Question: Describe the condition in detail:
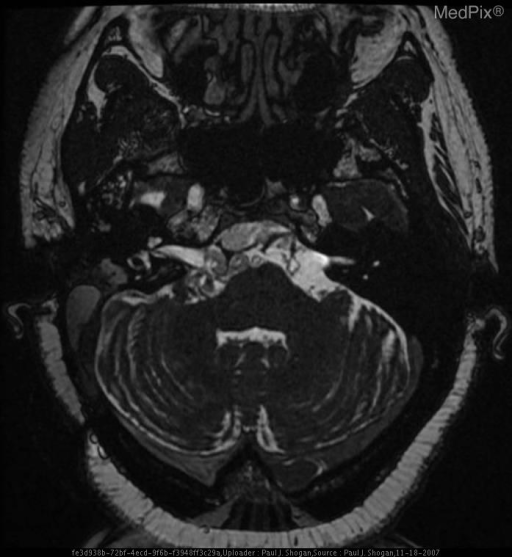
Answer: The disease is discussed as: Lesions/Condition: Epidermoid Tumor

Discussion:

Epidermoid tumors typically occur between the ages of 20 and 60, with the peak incidence in the fourth decade, affecting both men and women equally.

Intracranial epidermoid tumors are congenital inclusion cysts that comprise 1% of primary intracranial neoplasms.  They are thought to arise from the enclosure of ectodermal elements when the neural tube closes at 3-5 weeks gestation.  Additionally, acquired epidermoid tumors may occur as the result of trauma, although this is relatively uncommon in the brain.  Epidermoids are composed of an outer capsule of connective tissue that surrounds a layer of keratinized stratified squamous epithelium and inner cystic fluid that includes debris, keratin, water, and cholesterol.  As the epithelial layer desquamates, the cells accumulate and form a cholesterol-rich layer that gives the tumor its characteristic pearly white appearance.  Epidermoids subtly grow within the CSF spaces, surrounding and encasing adjacent neurovascular structures.  The tumor has an irregular and lobulated cauliflower-like outer surface that shines like a “mother of pearl.”

The majority of intracranial epidermoid tumors are intradural lesions, in the basal subarachnoid spaces occurring off-midline.  Between 40%-50% of cases are found in the cerebellopontine angle cistern.  After schwannoma and meningioma, epidermoid tumors are the third most common cerebellopontine angle mass.  Epidermoid tumors also occur in the sellar and parasellar regions.  Less commonly, epidermoid tumors have been reported in the cerebral hemispheres, brain stem, and rarely in the lateral ventricles.  Approximately ten percent of epidermoid tumors are extradural, occurring in the skull or spine.

Epidermoid tumors are benign slow-growing tumors, and malignant degeneration is extremely rare.

Clinical Features:

Clinical features of epidermoid tumors are usually secondary to the mass effect of the tumor on adjacent structures.  Gait disturbance, cranial neuropathies, and occasionally seizures are presenting symptoms.  Hydrocephalus is not commonly seen with intracranial epidermoid tumors.   Additionally, symptoms related to chemical meningitis caused by leakage of tumor contents into the subarachnoid space may be seen.

Radiology:

Epidermoid tumors on CT are well-circumscribed, homogenous lobulated extra-axial masses, that are nonenhancing, and hypoattenuating, and are similar to CSF, secondary to the presence of solid cholesterol and/or loculated CSF within the tumor, and rarely demonstrate calcification.

MR imaging is the best modality for evaluating these tumors.  Typically, epidermoid tumors demonstrate a lamellated appearance on MR imaging, secondary to the desquamated squamous epithelium.  Most epidermoid tumors have signal intensities that are near CSF signal, low to intermediate on T1 weighted images, and slightly hyperintense on T2 weighted images.  The main differential diagnostic consideration is that of an arachnoid cyst, with arachnoid cyst following the signal intensity patterns of CSF with all MR pulse sequences, whereas epidermoid tumors are not hypointense on FLAIR images and demonstrate areas of hyperintense signal relative to CSF.  Furthermore, on DW images, epidermoid tumors demonstrate restricted diffusion, which is not characteristic of arachnoid cysts.  Additionally, approximately 25% of epidermoid tumors will demonstrate a thin rim of peripheral enhancement following the administration of contrast material.  Furthermore, employing the use of a high resolution gradient-echo T2 sequence, such as 3D Fast Imaging Employing STeady-state Acquisition (FIESTA) the lamellated epidermoid tumor is clearly depicted as low signal intensity as it is contrasted against a hyperintense CSF background, achieving a precise preoperative assessment of surgical anatomy.

Finally, the signal characteristics of epidermoid tumors vary depending on its composition.  Rarely, epidermoids will appear hyperattenuated on CT, secondary to elevated protein content, with reversal of signal characteristics on MR imaging, high signal intensity on T1WI, and low signal intensity on T2WI.

Treatment:

Subtotal resection is usually performed to alleviate compression of adjacent structures, and to avoid damaging vital structures.  The reported rate of recurrence of epidermoid tumors is highly variable.